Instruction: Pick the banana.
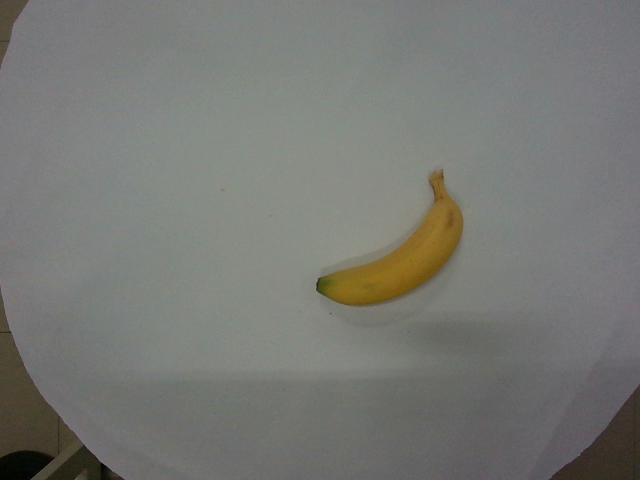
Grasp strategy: vertical